Question: What is the earliest payment due date mentioned in the document?
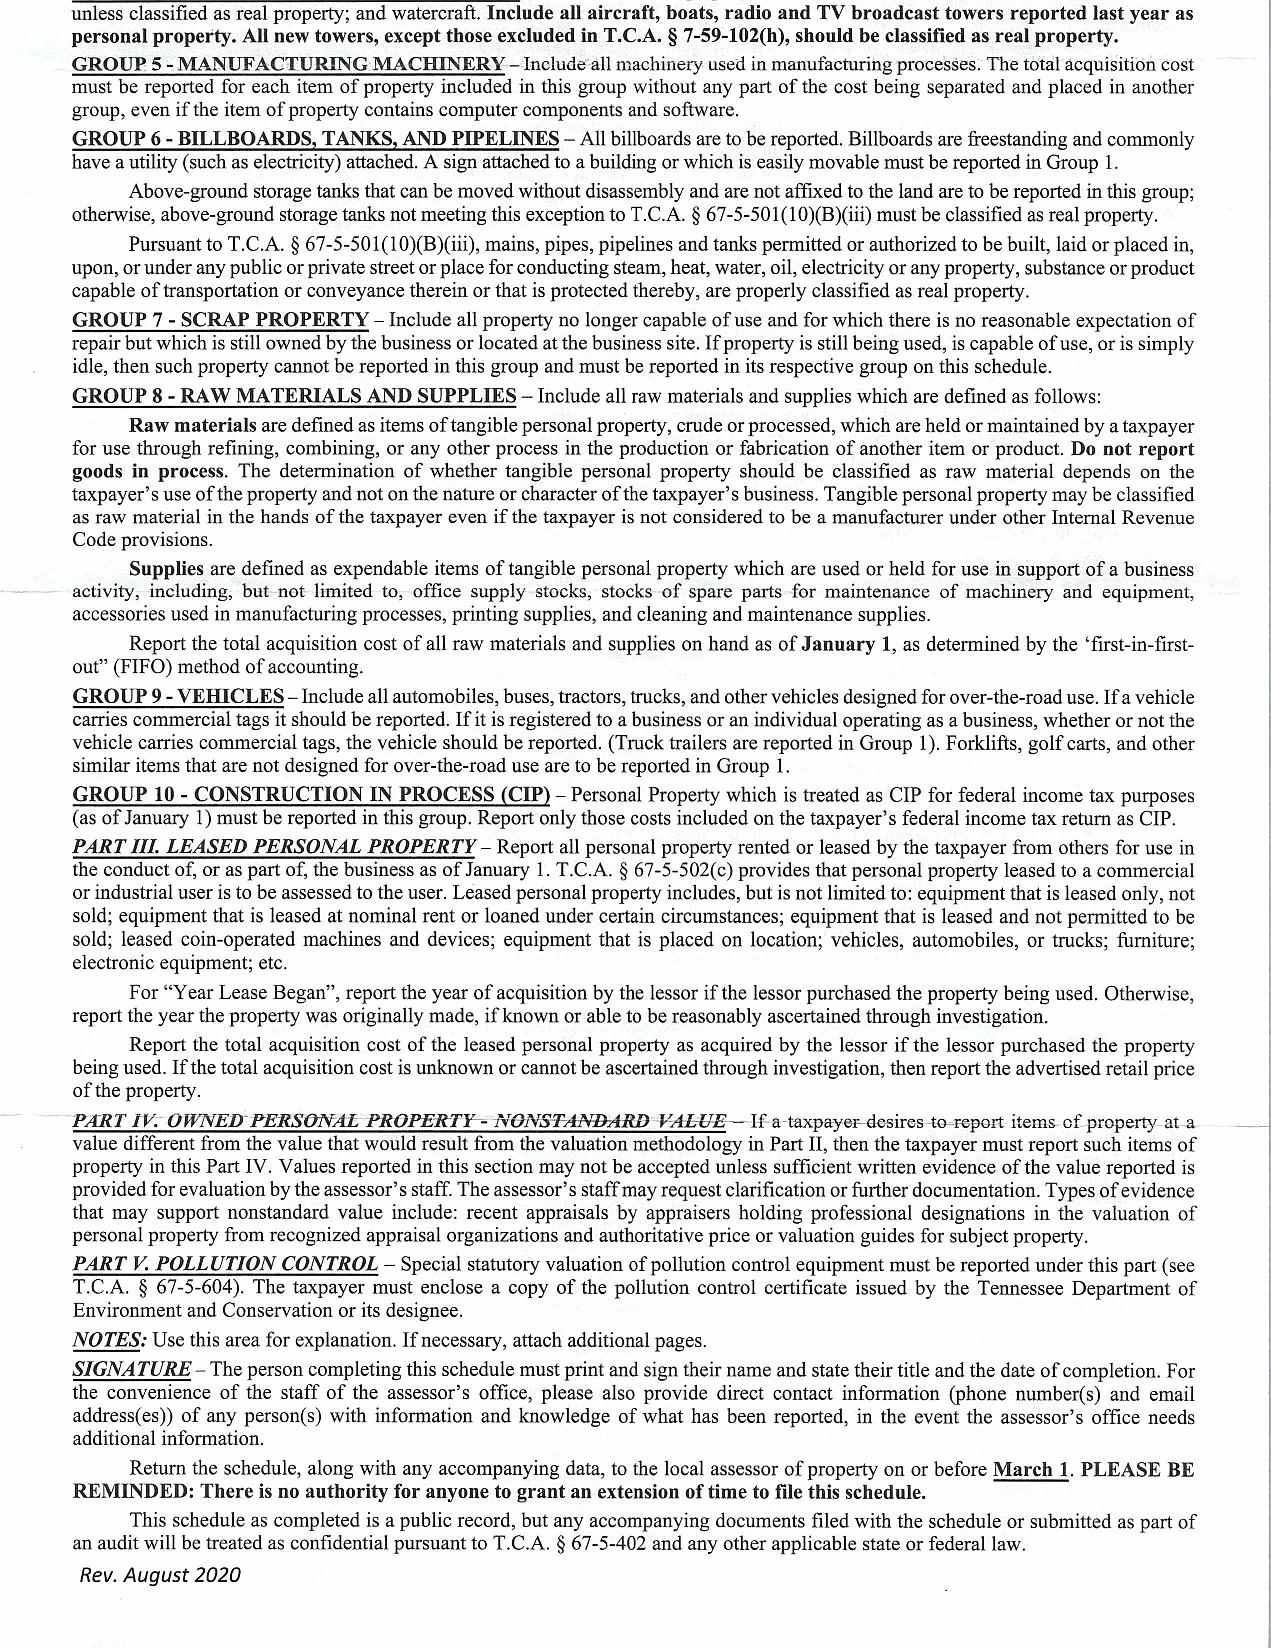
Answer: "1-Jan"